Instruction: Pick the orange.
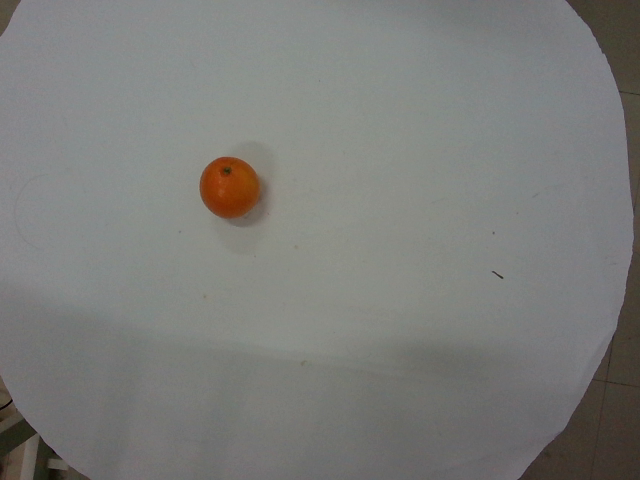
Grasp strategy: vertical